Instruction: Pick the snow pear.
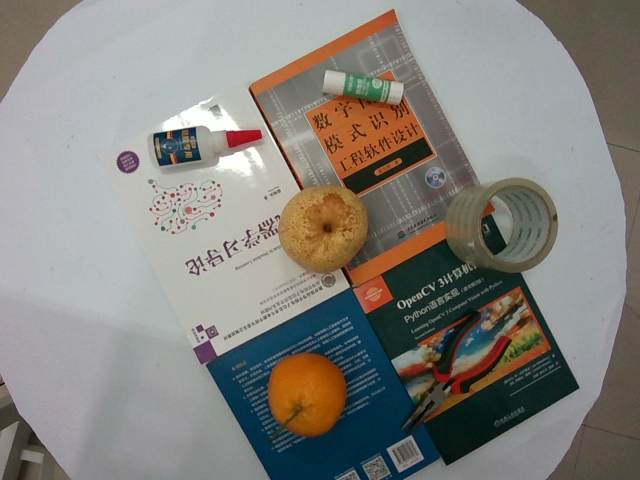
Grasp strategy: vertical